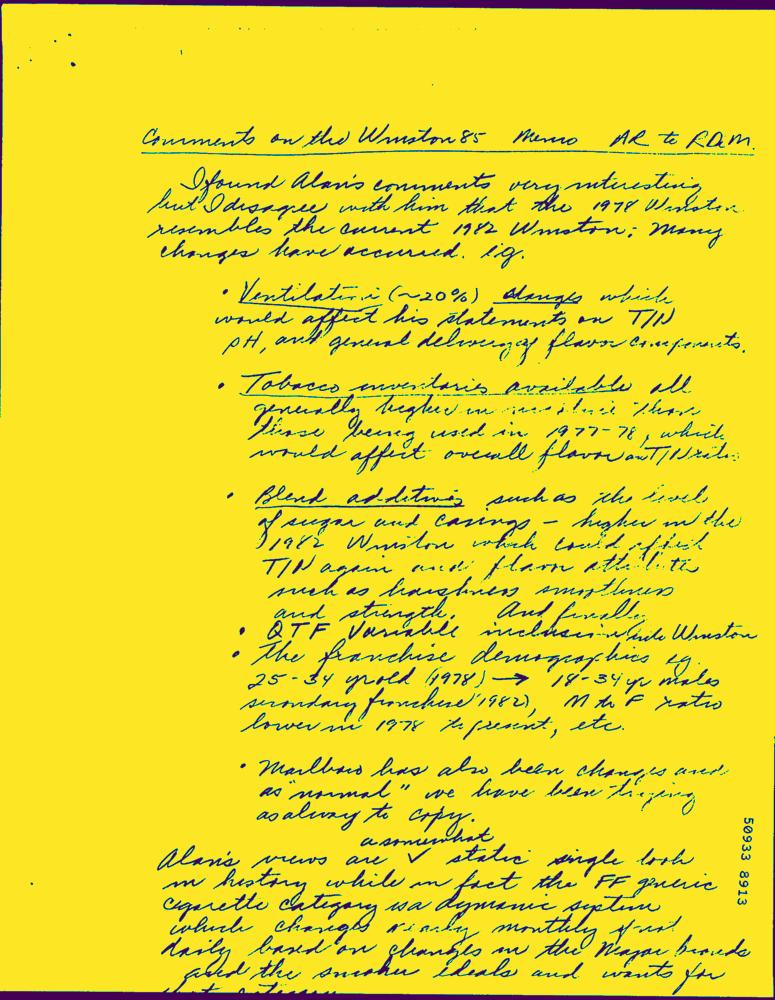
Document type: Hand-Written